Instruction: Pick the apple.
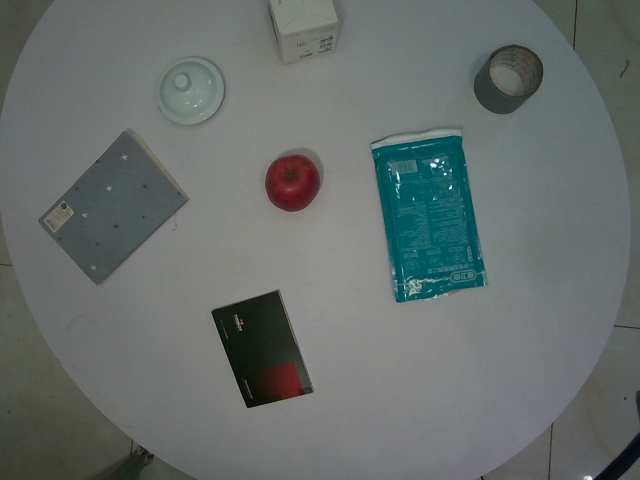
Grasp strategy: vertical